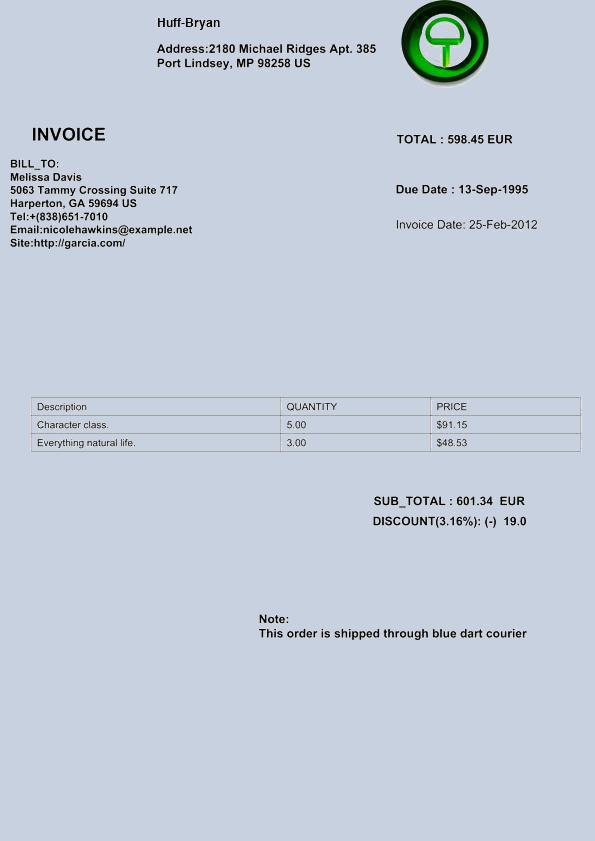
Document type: Invoice